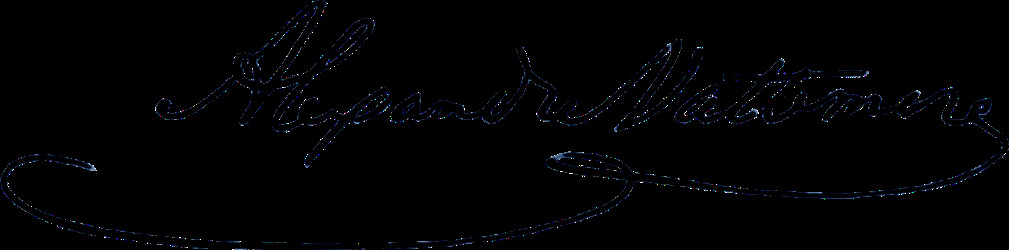
Signature of: alexandre vattemare